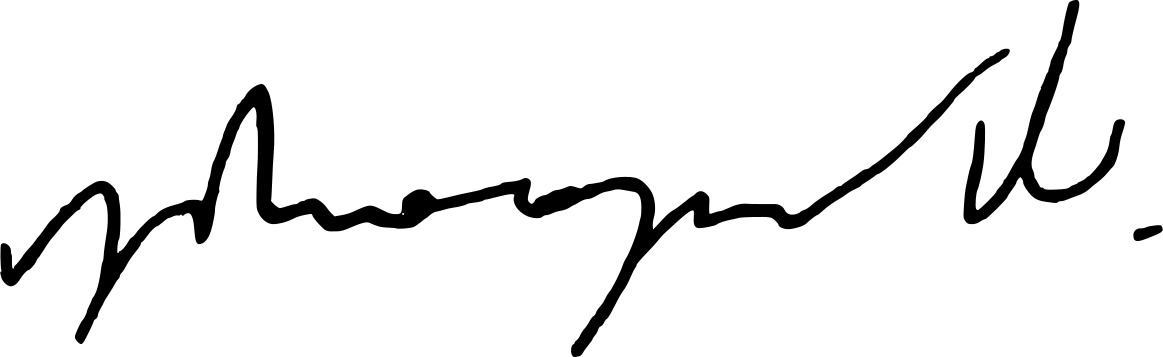
Signature of: bhumibol adulyadej